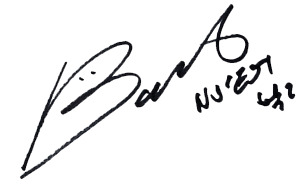
Signature of: baekho